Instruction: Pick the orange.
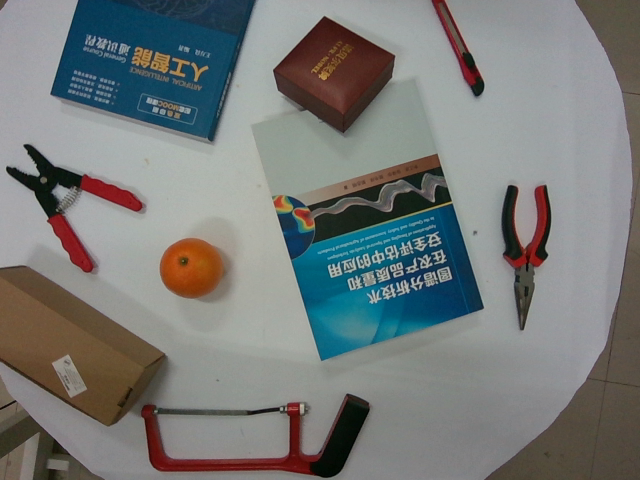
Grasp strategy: vertical